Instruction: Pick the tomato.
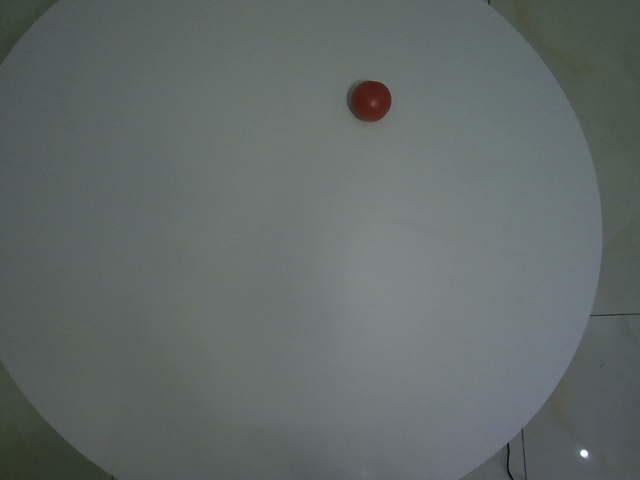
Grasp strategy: vertical